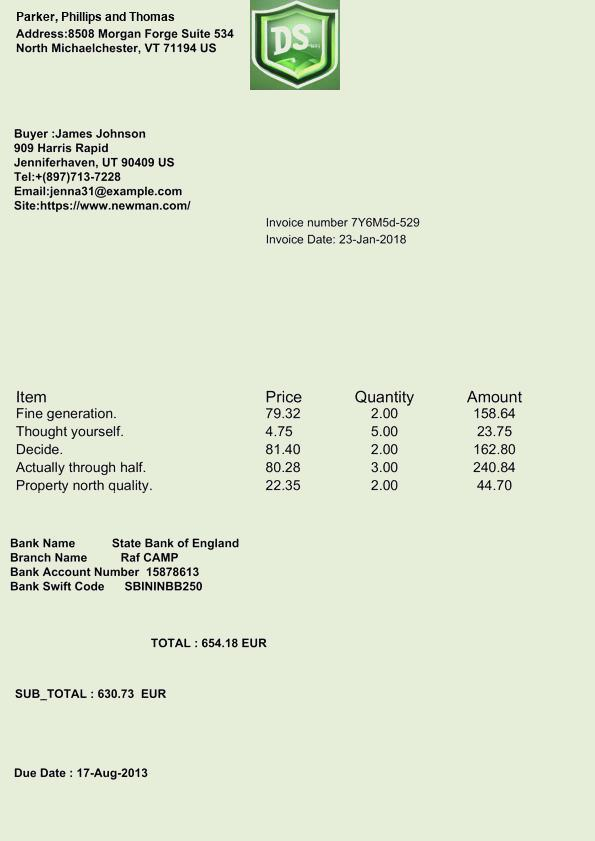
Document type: Invoice